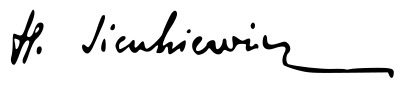
Signature of: henryk sienkiewicz